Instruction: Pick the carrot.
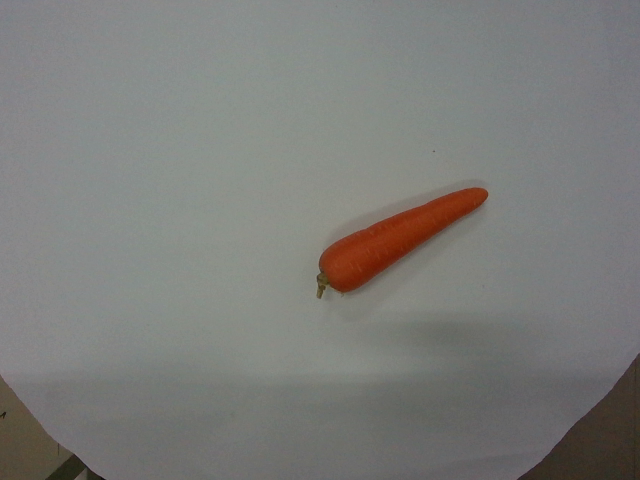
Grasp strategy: vertical